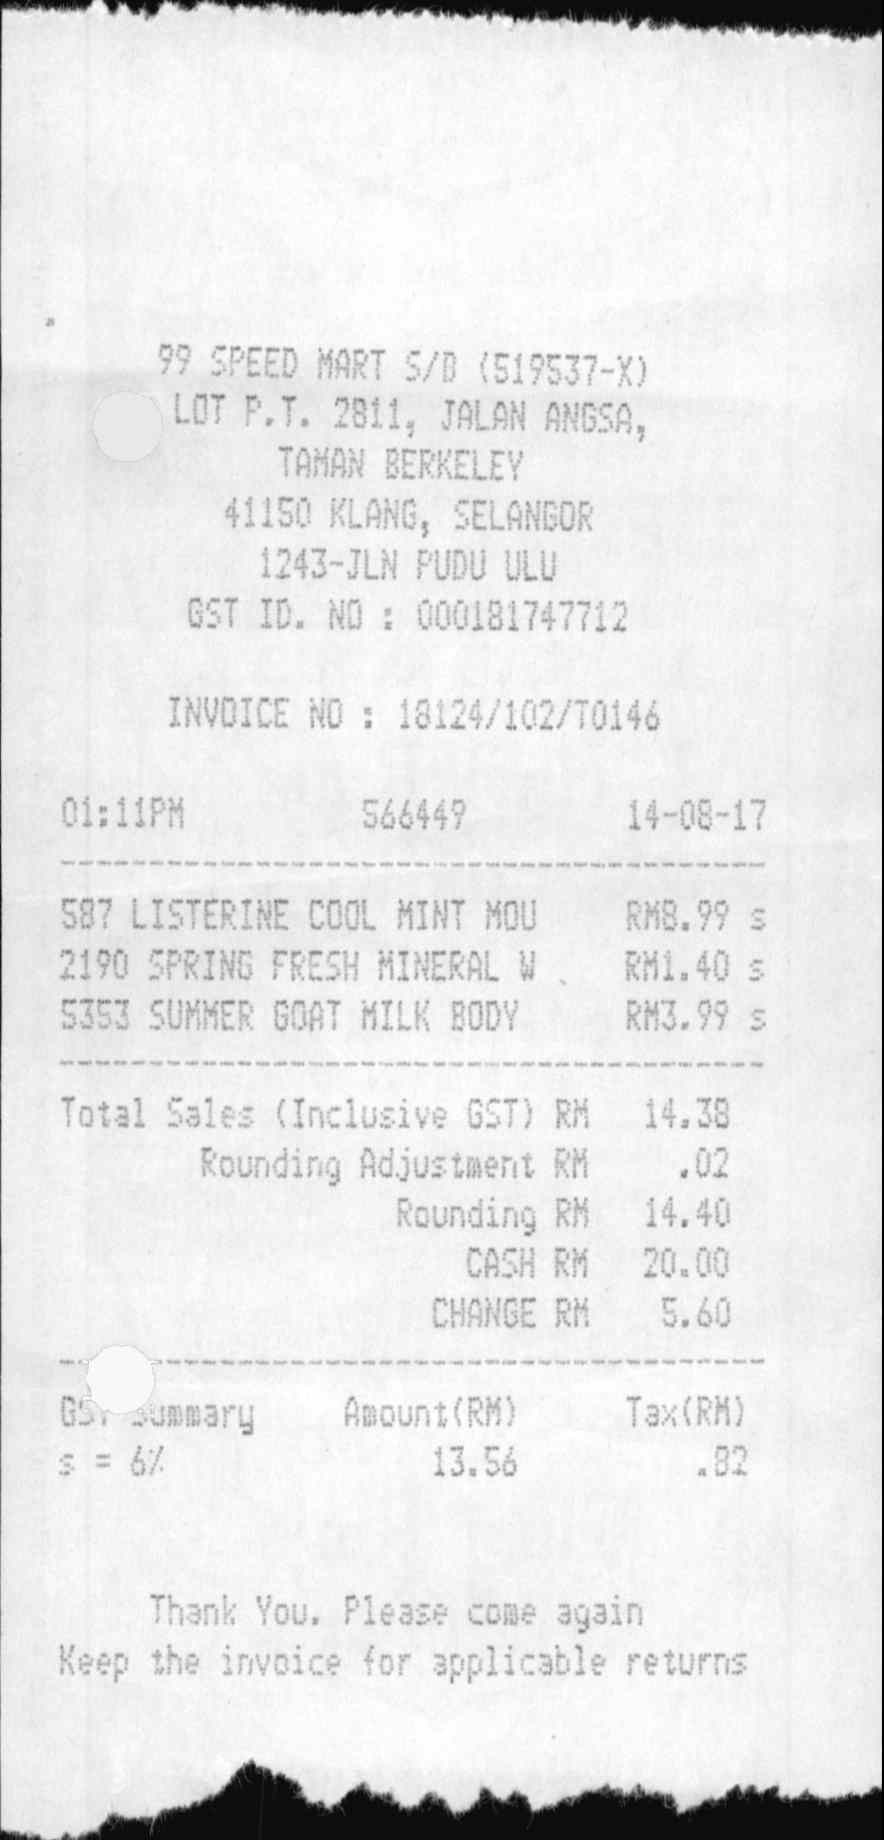
99 SPEED MART S/B (519537-X)
LOT P.T. 2811, JALAN ANGSA,
TAMAN BERKELEY
41150 KLANG, SELANGOR
1243-JLN PUDU ULU
GST ID. NO : 000181747712
INVOICE NO : 18124/102/T0146
01:11PM
566449
14-08-17
587 LISTERINE COOL MINT MOU
RM8.99 S
2190 SPRING FRESH MINERAL W
RM1.40 S
5353 SUMMER GOAT MILK BODY
RM3.99 S
TOTAL SALES (INCLUSIVE GST) RM
14.38
ROUNDING ADJUSTMENT RM
.02
ROUNDING RM
14.40
CASH RM
20.00
CHANGE RM
5.60
GST SUMMARY
AMOUNT(RM)
TAX(RM)
S = 6%
13.56
.82
THANK YOU. PLEASE COME AGAIN
KEEP THE INVOICE FOR APPLICABLE RETURNS